Question: How is the property described in the document?
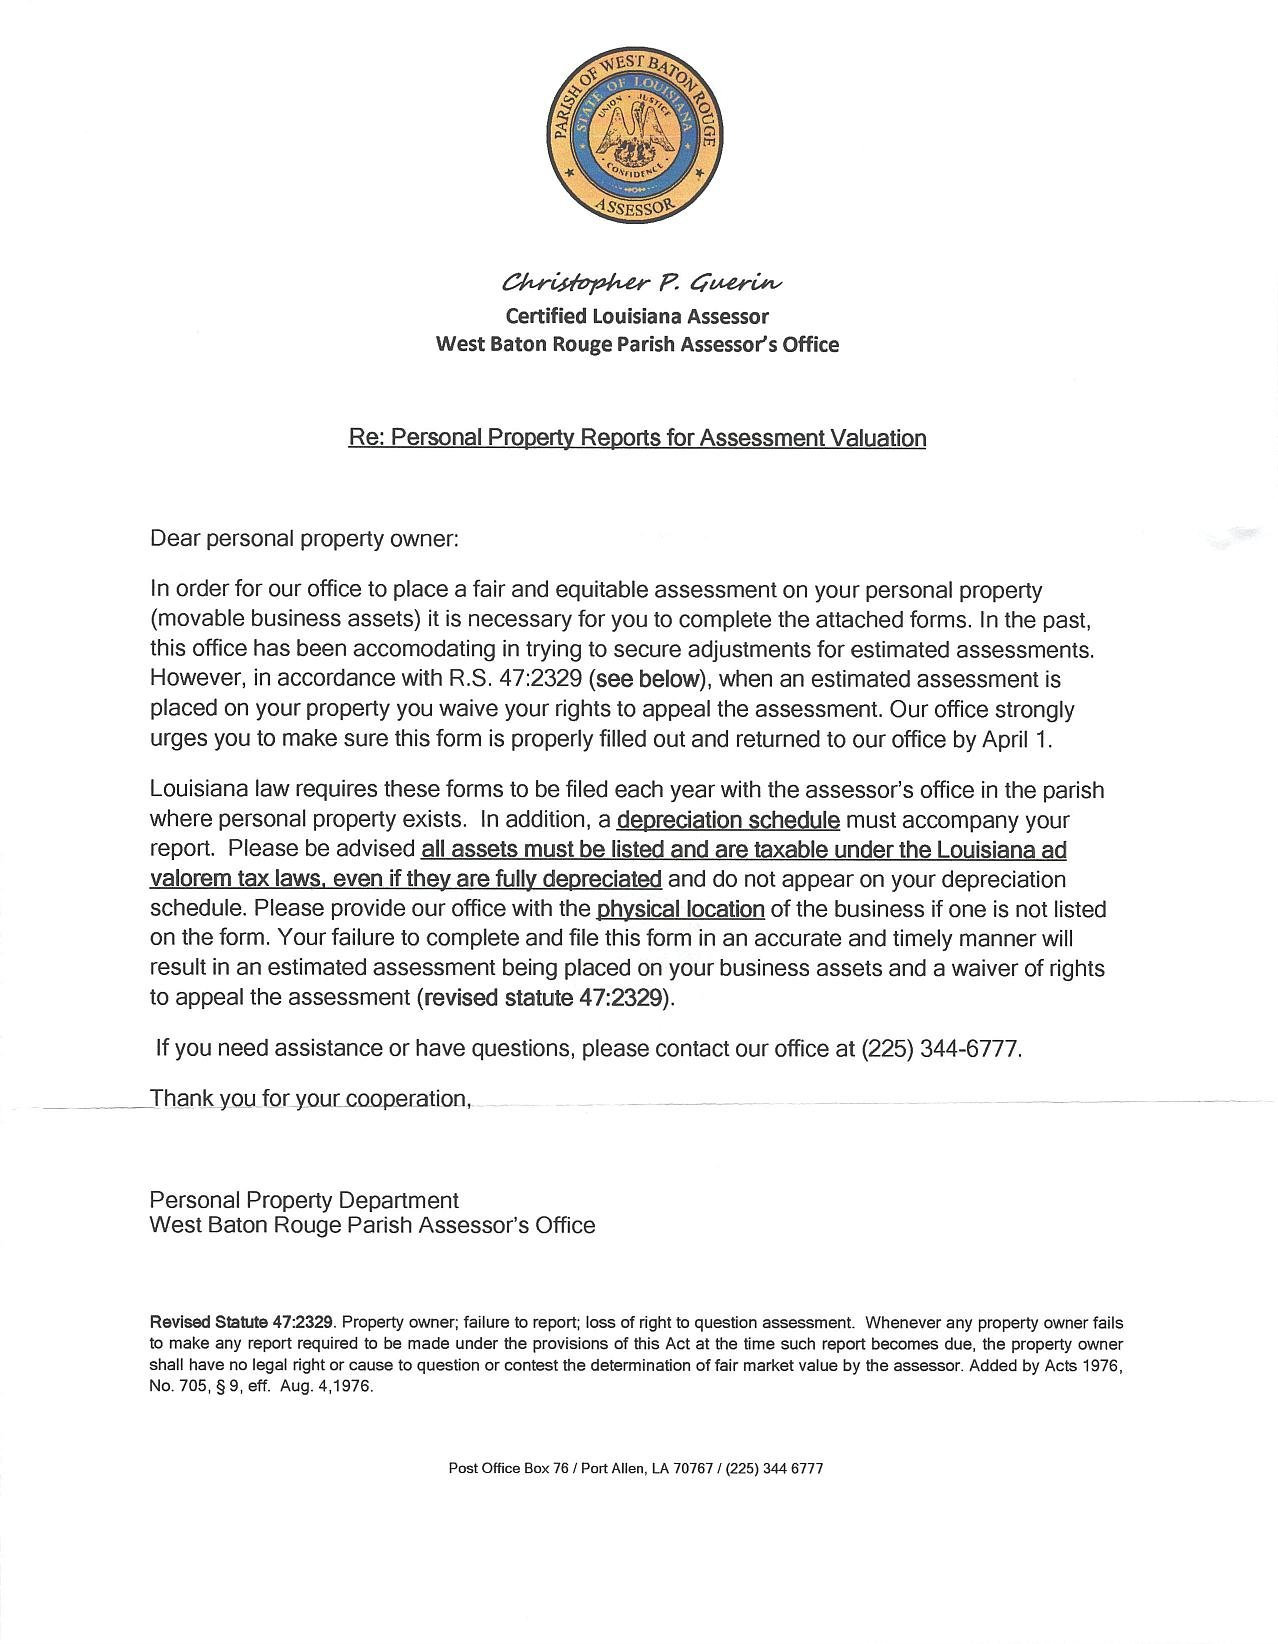
Answer: "movable business assets"